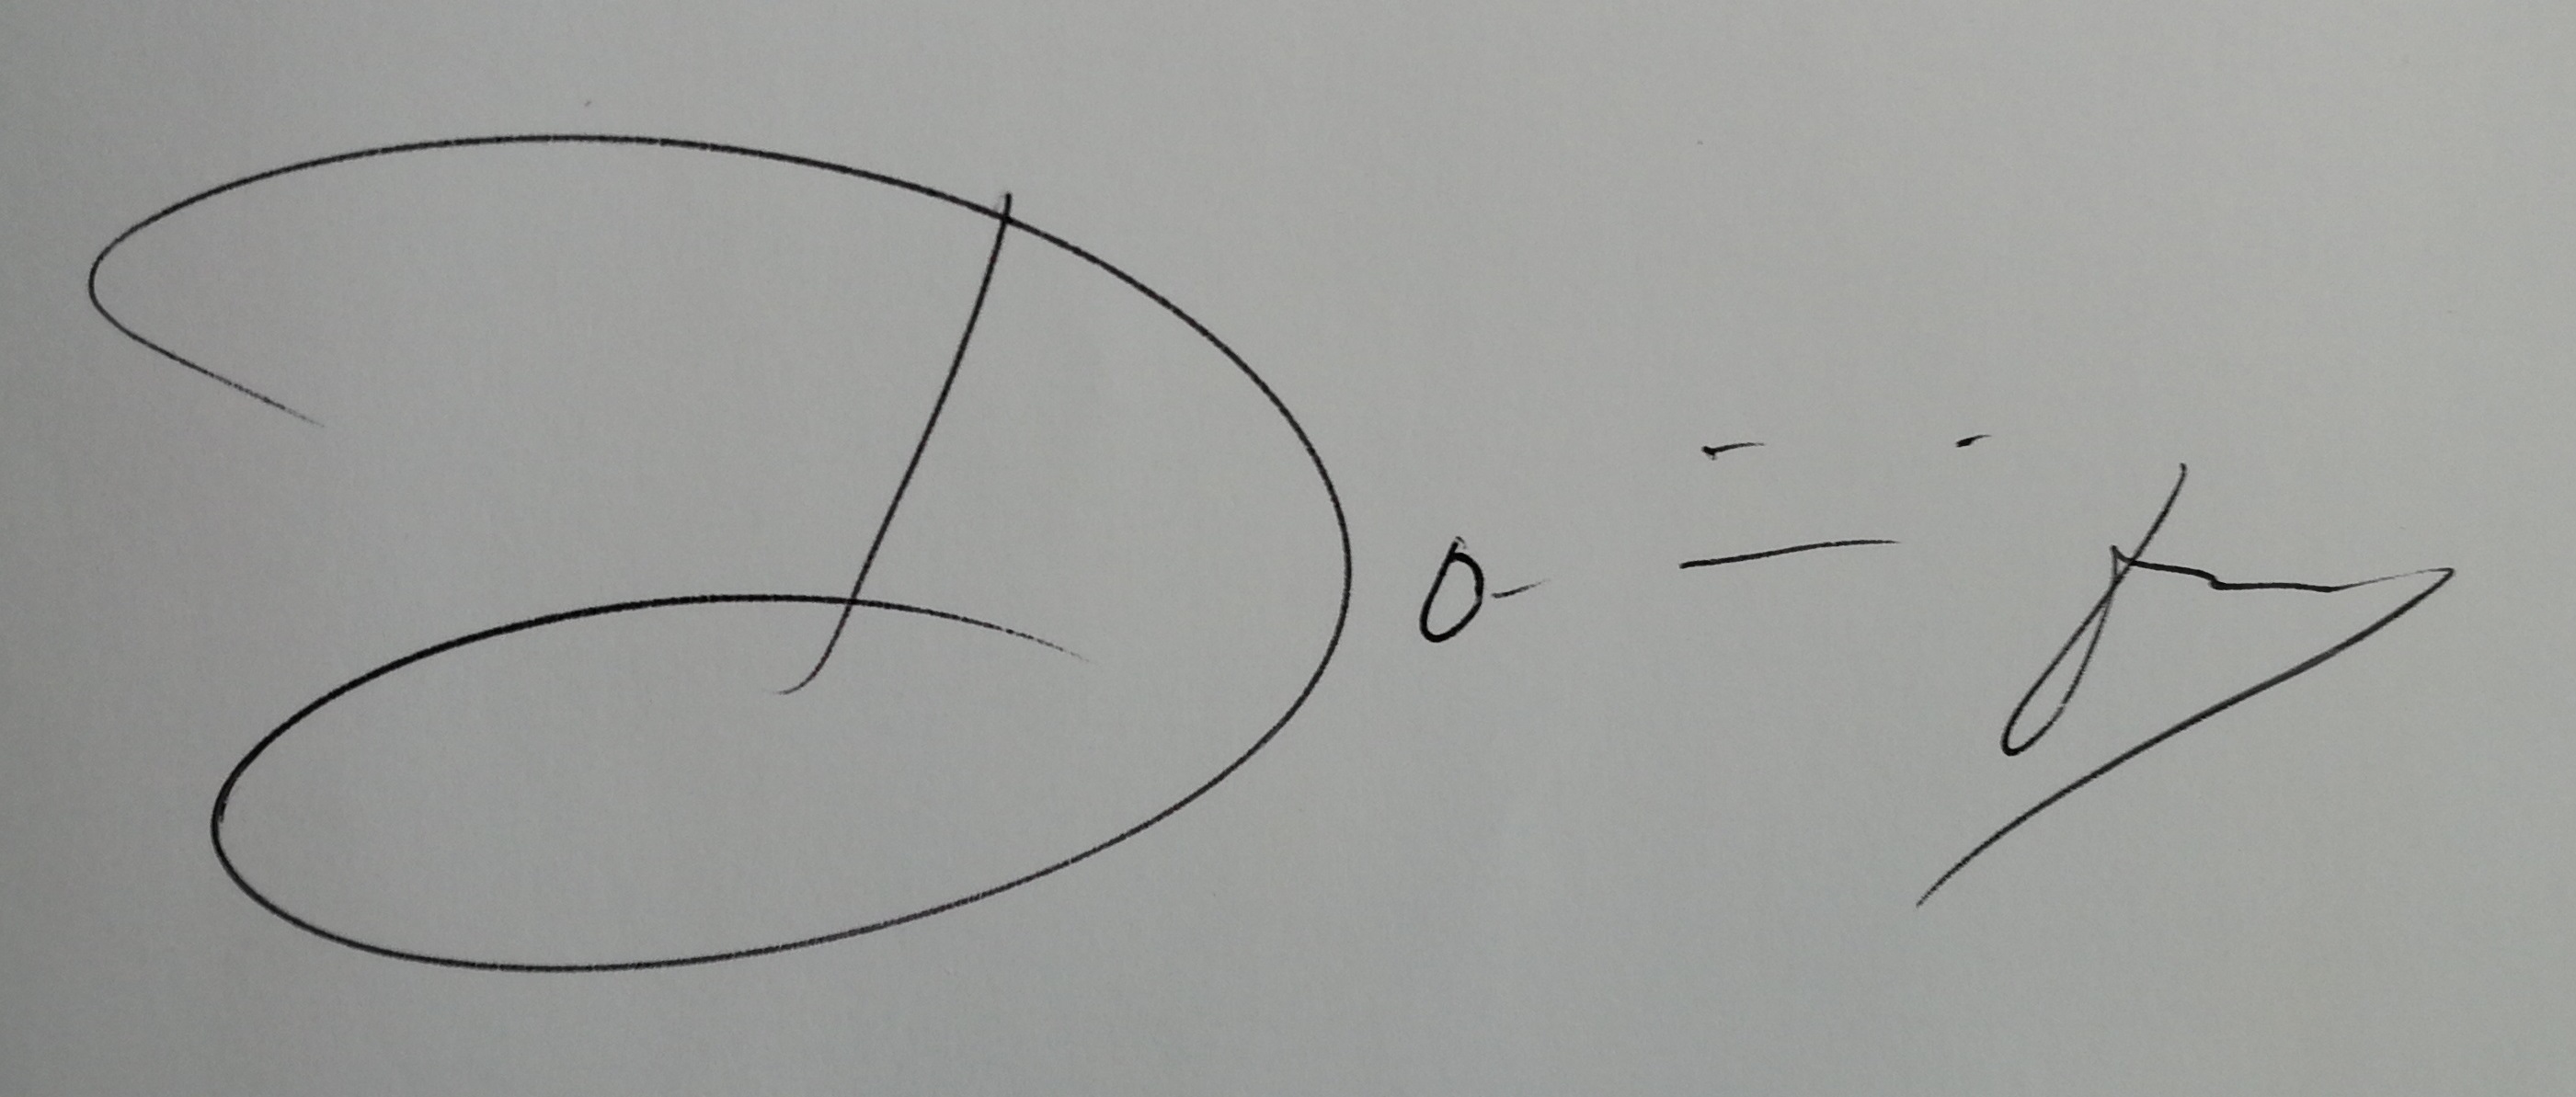
Signature of: dominique demers